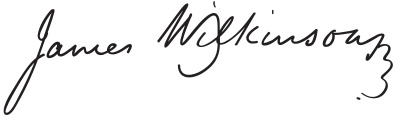
Signature of: james wilkinson